Question: What type of tax is indicated in the document, personal property or real estate?
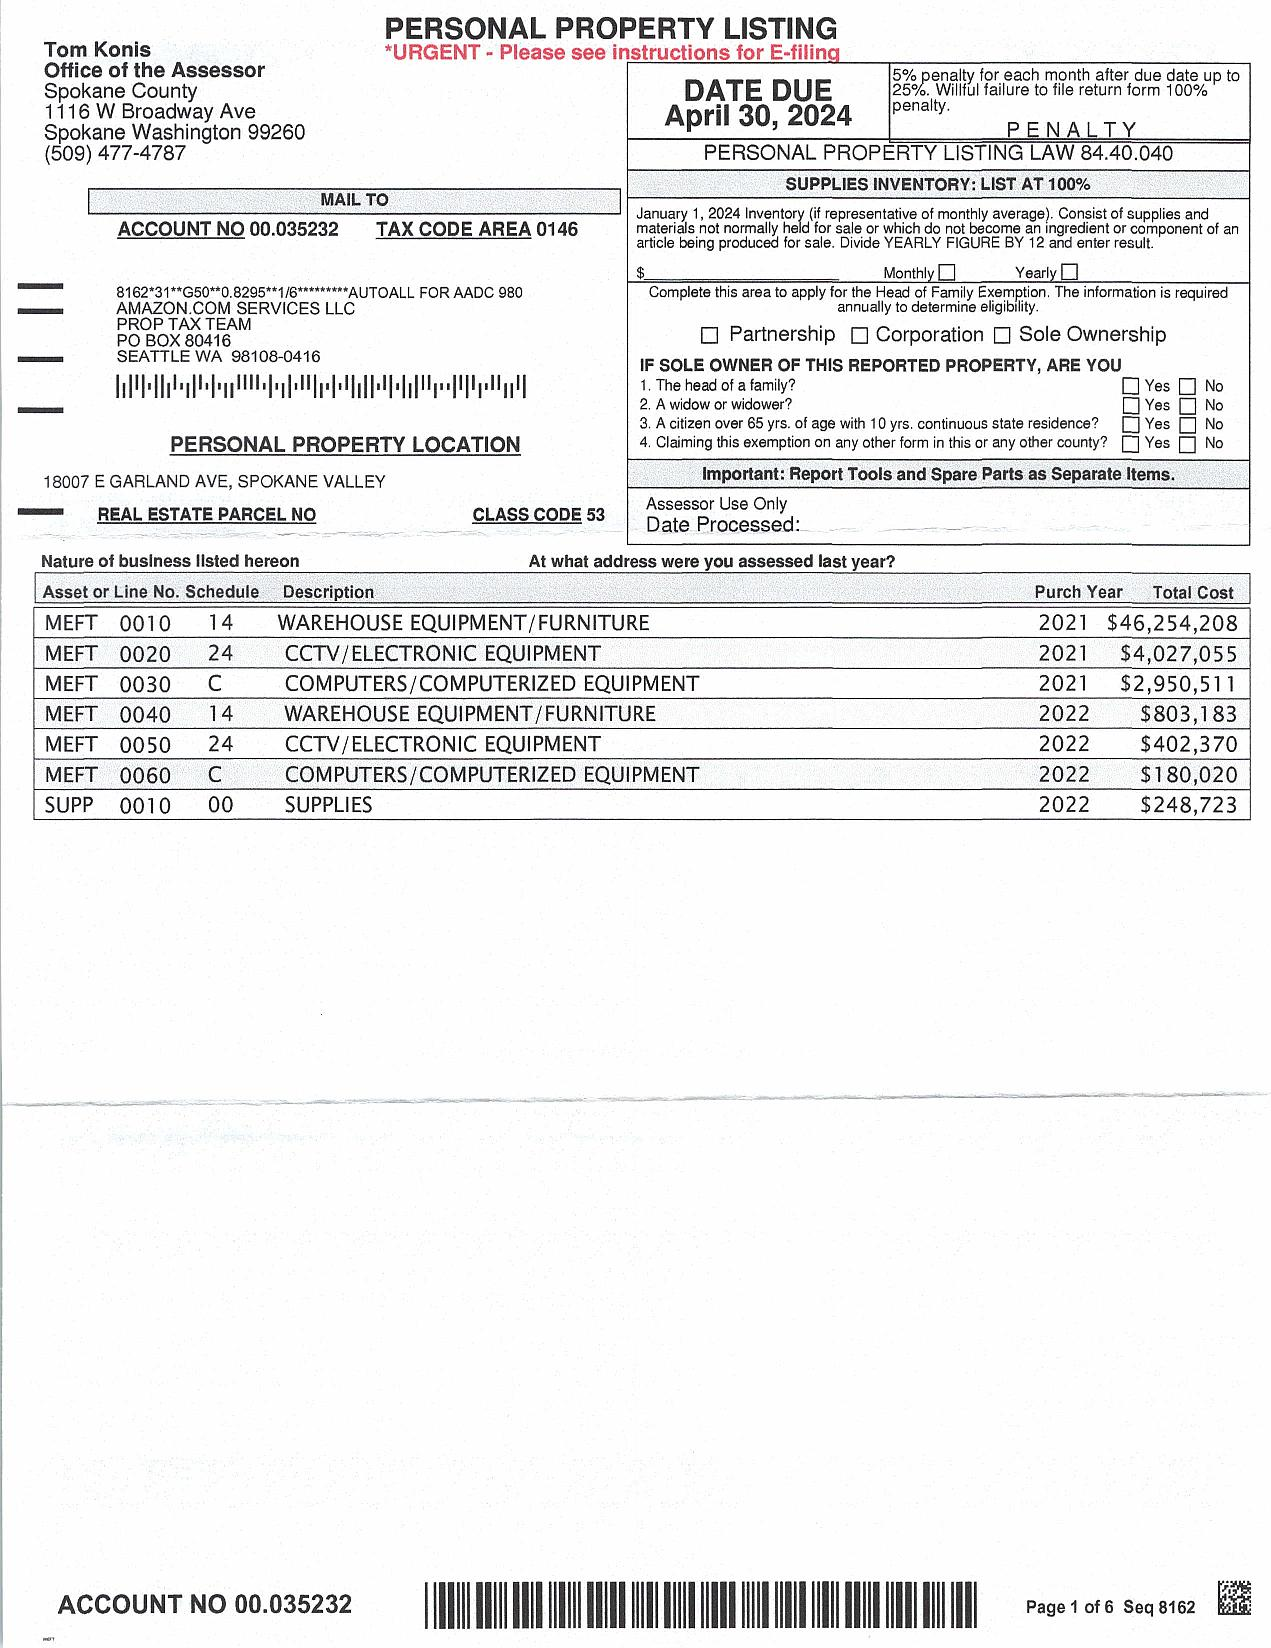
Answer: "Personal Property Tax"